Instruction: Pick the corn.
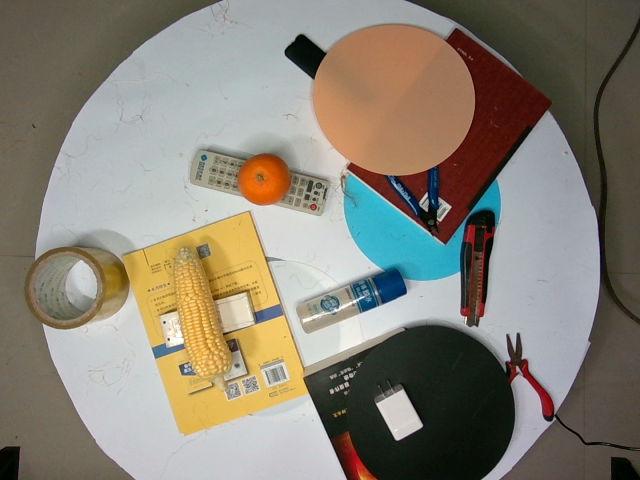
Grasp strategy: vertical